Question: What are the imaging findings?
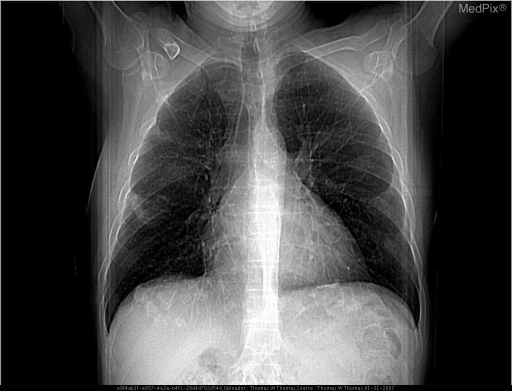
Answer: The imaging shows •  Lung parenchyma - no masses or airspace disease.

•  Bilaterally, numerous calcified pleural plaques along thoracic cage and diaphragmatic surfaces.

•  Small rectangular scattered non-calcified pleural thickenings are also observed.

•  There is no mediastinal, hilar or axillary lymphadenopathy. CT Scout Image with diffuse opacities along bilateral lateral pleura..